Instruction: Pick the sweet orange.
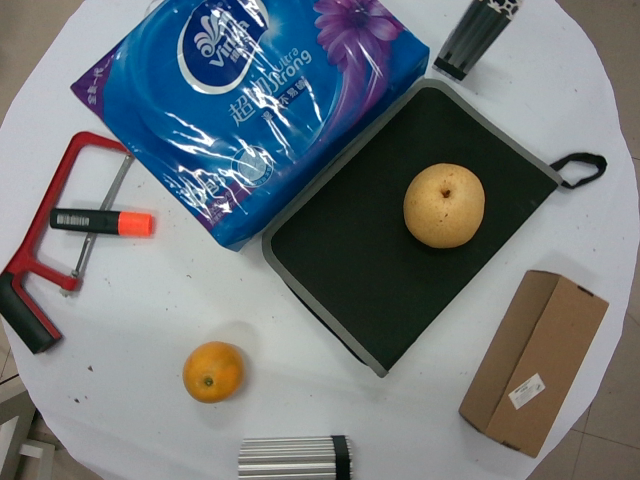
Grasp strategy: vertical